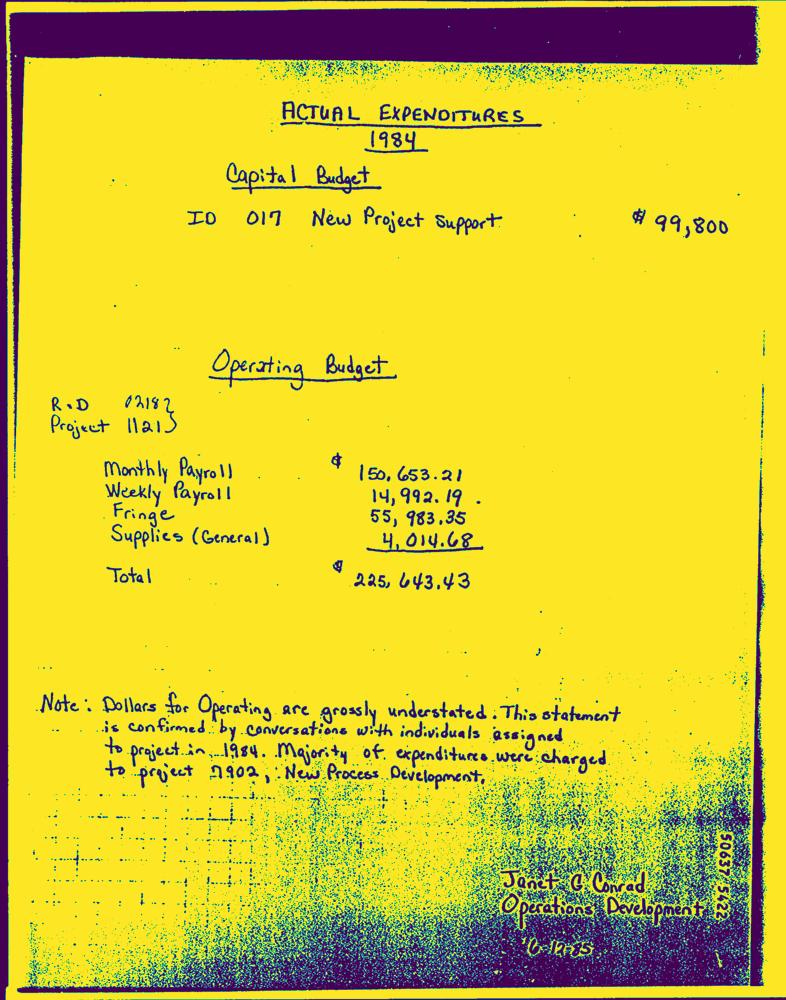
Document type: Hand-Written